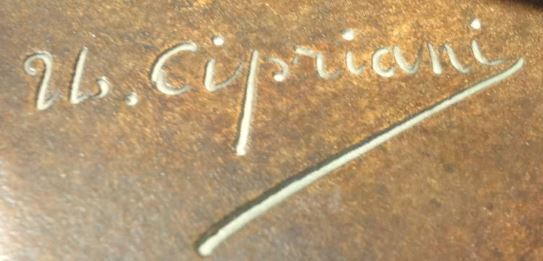
Signature of: ugo cipriani